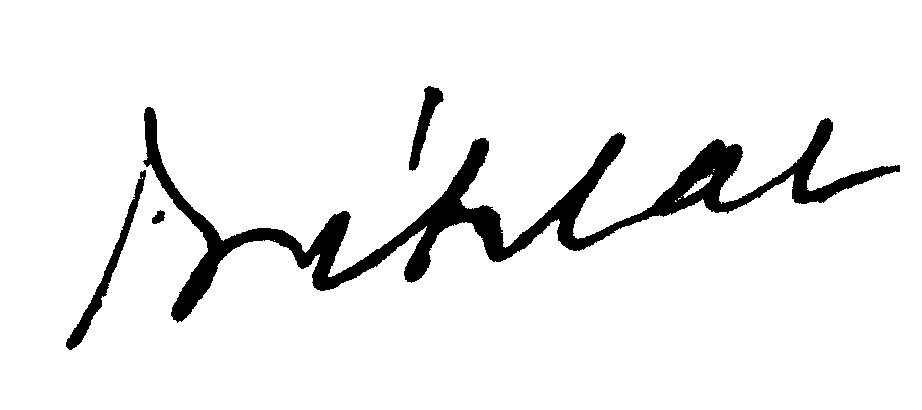
Signature of: andré gaston prételat